Question: What is the mailing or notice date provided in the document?
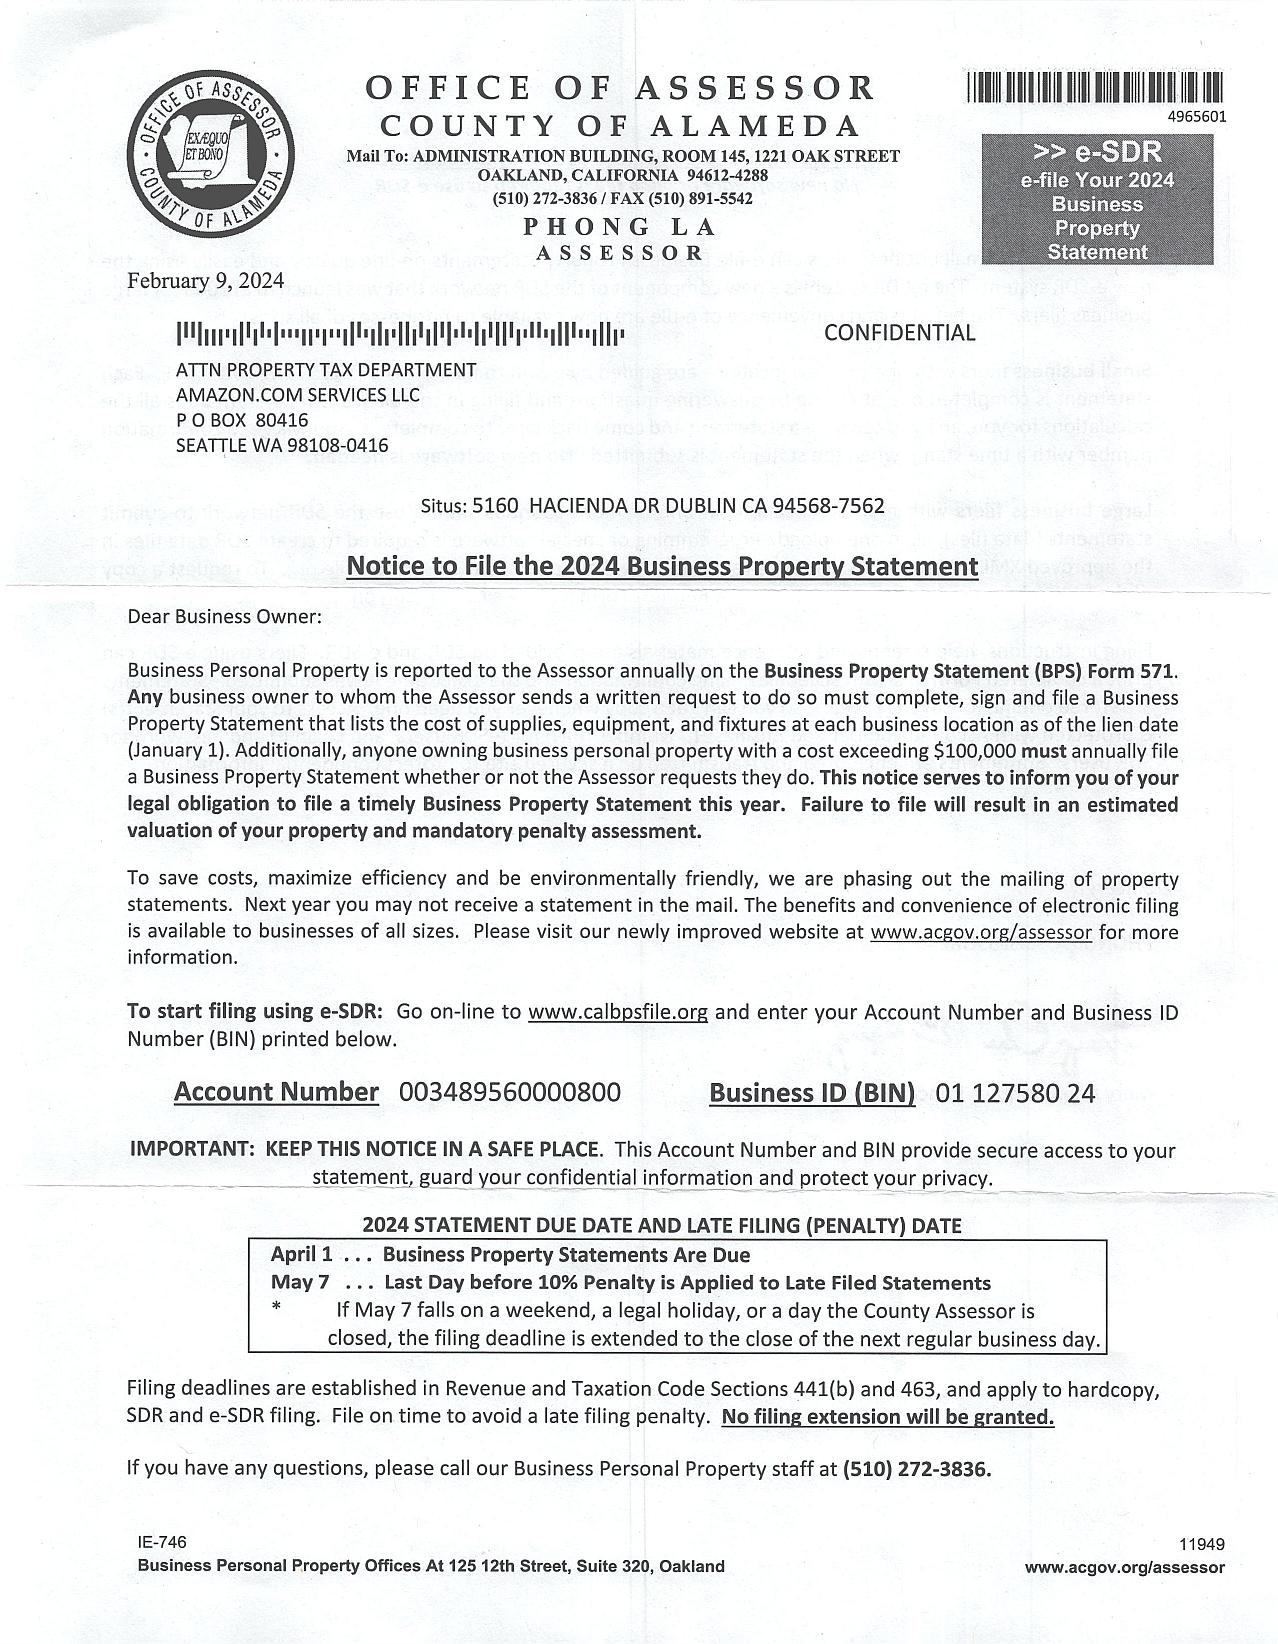
Answer: "9-Feb-24"